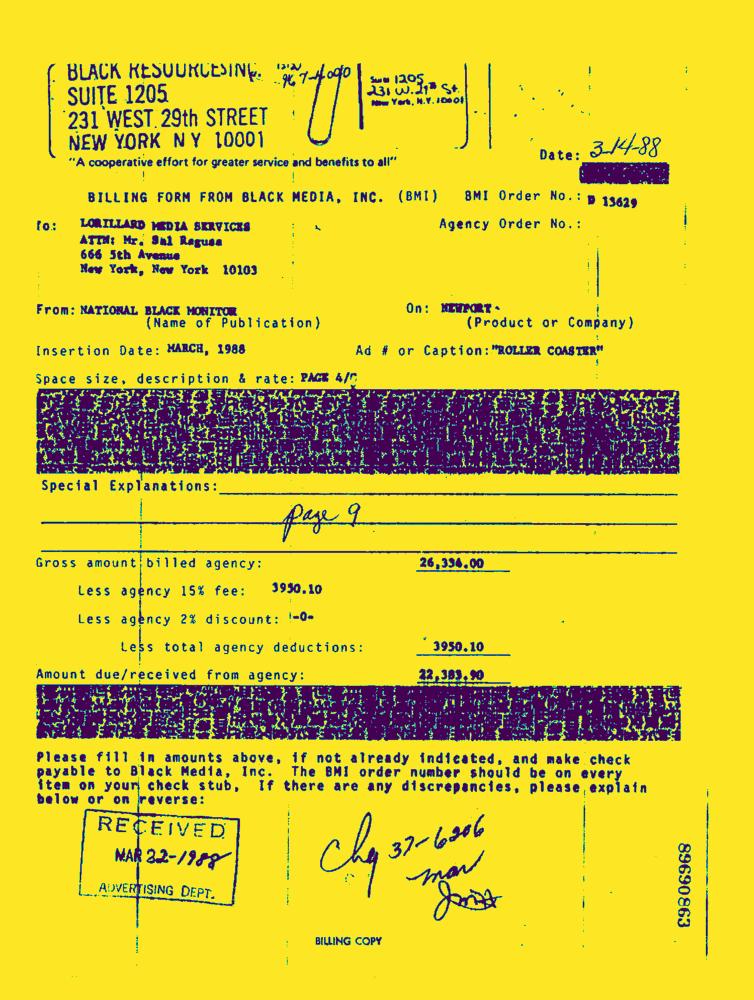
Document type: Invoice-Doc